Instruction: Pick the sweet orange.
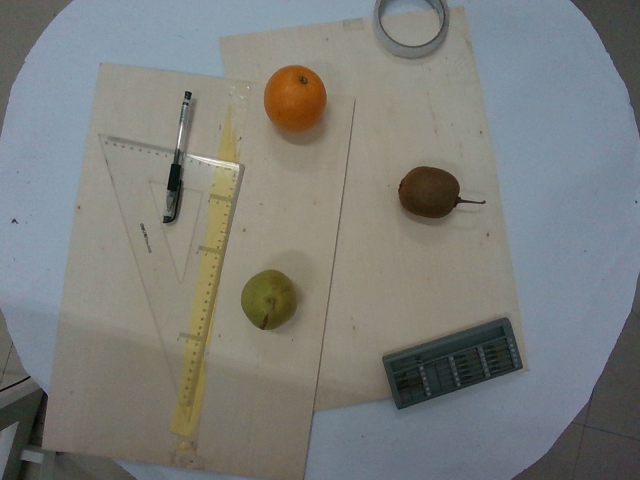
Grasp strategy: vertical